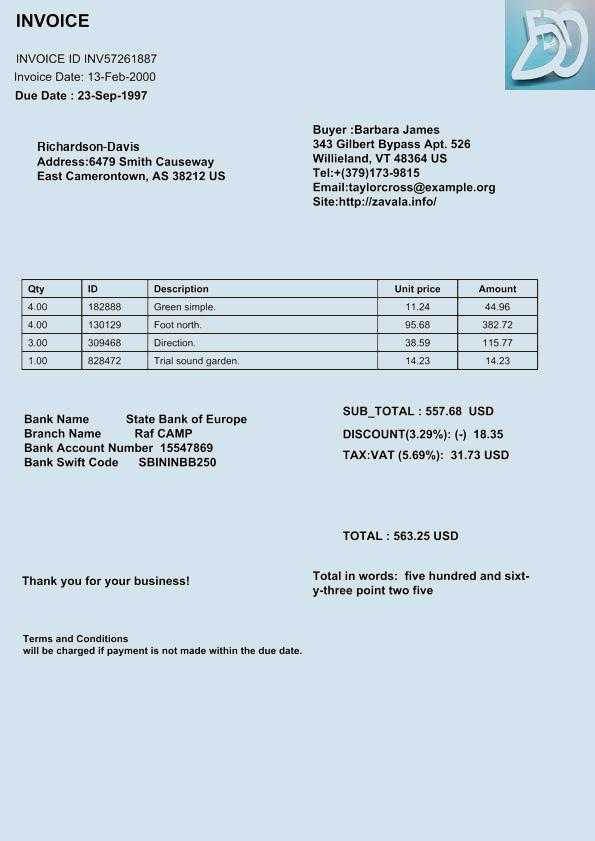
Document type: Invoice